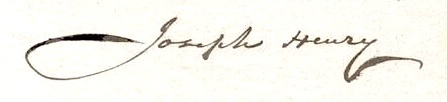
Signature of: joseph henry